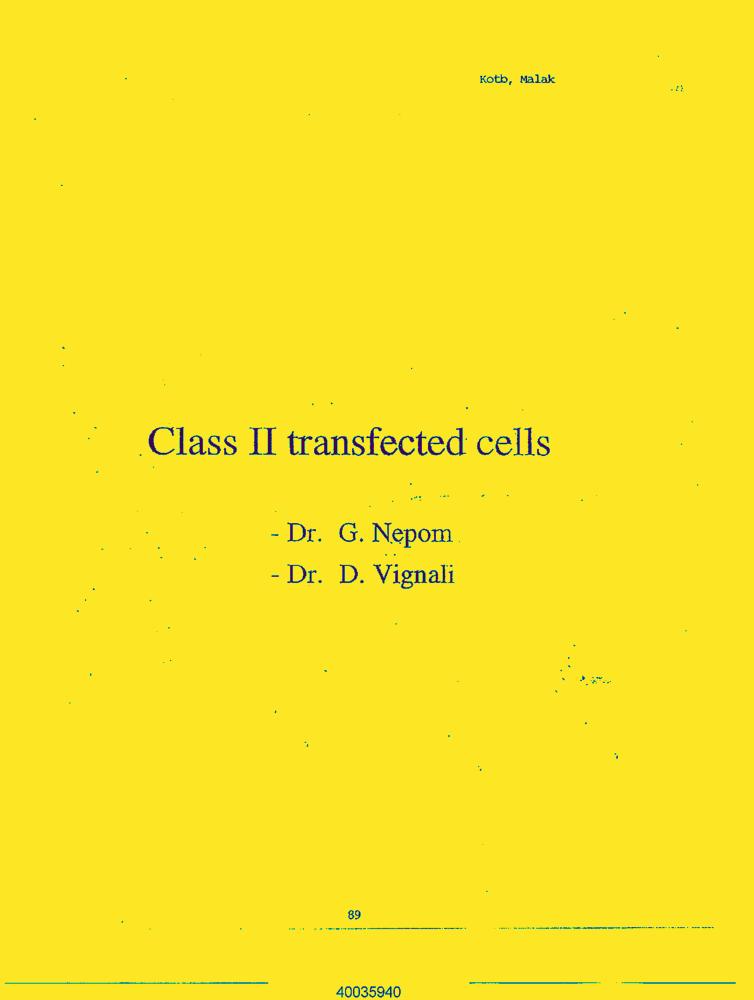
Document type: Letter-Doc